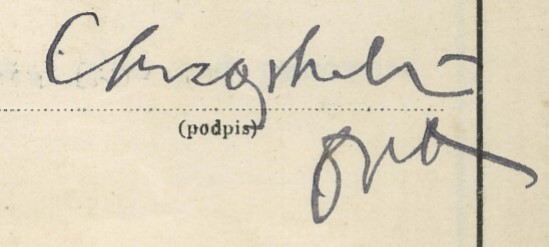
Signature of: zdzisław chrząstowski